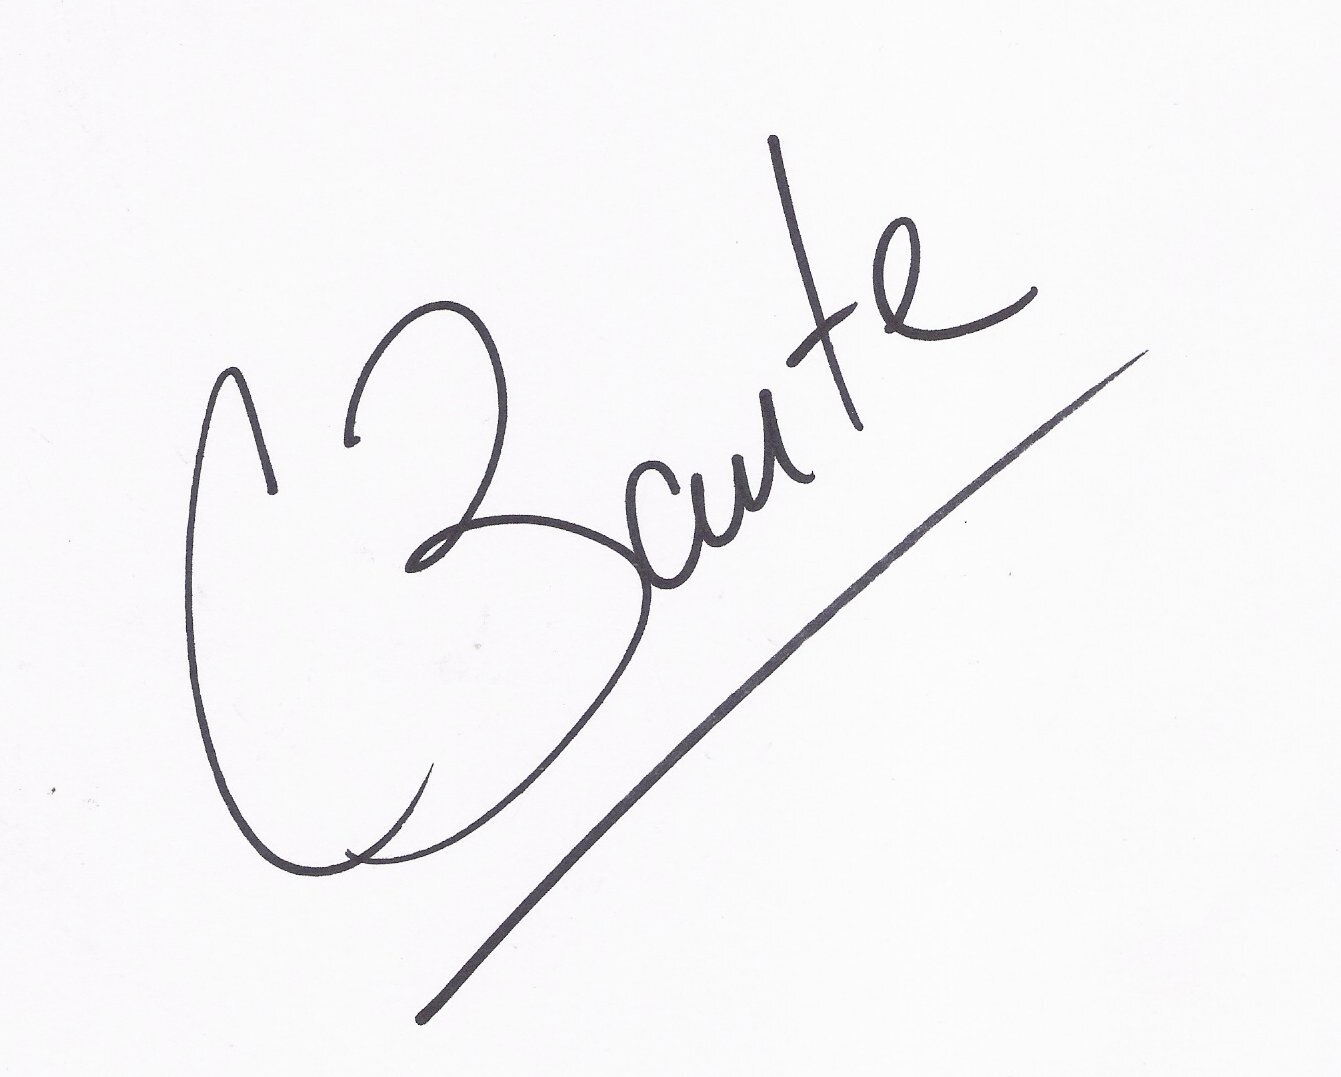
Signature of: carlos baute